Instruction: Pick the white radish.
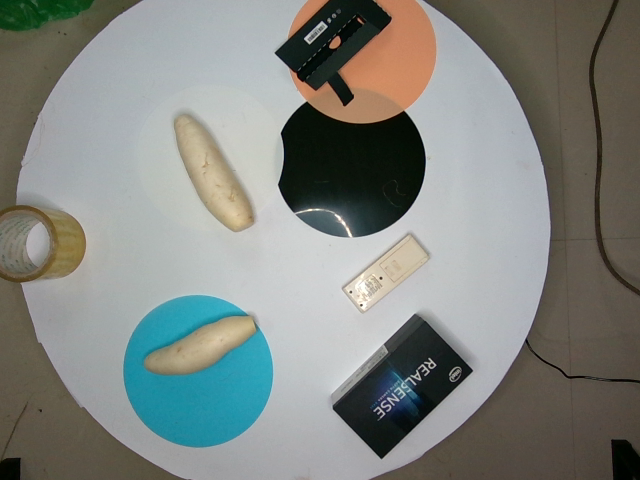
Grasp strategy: vertical